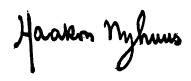
Signature of: haakon nyhuus